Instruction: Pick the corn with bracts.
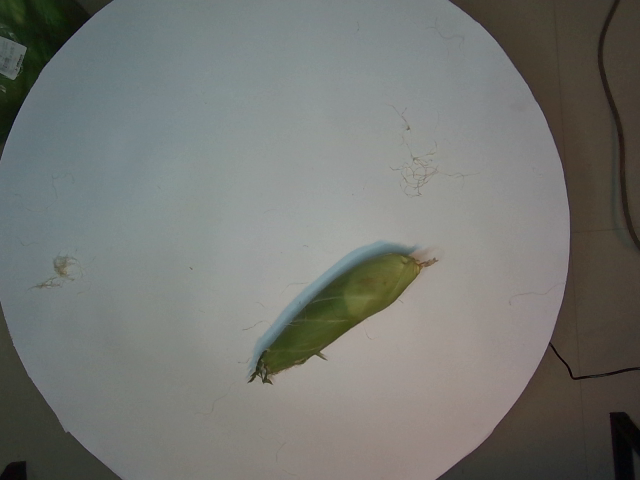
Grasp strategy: vertical